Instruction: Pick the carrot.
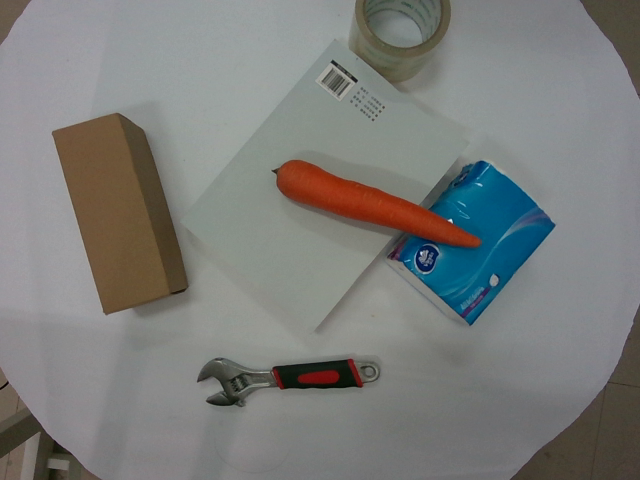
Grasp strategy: vertical